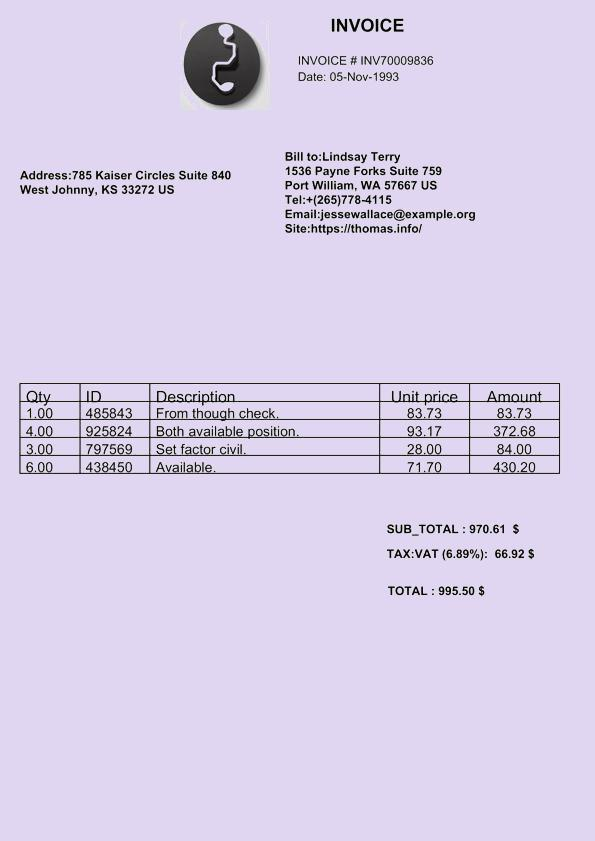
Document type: Invoice